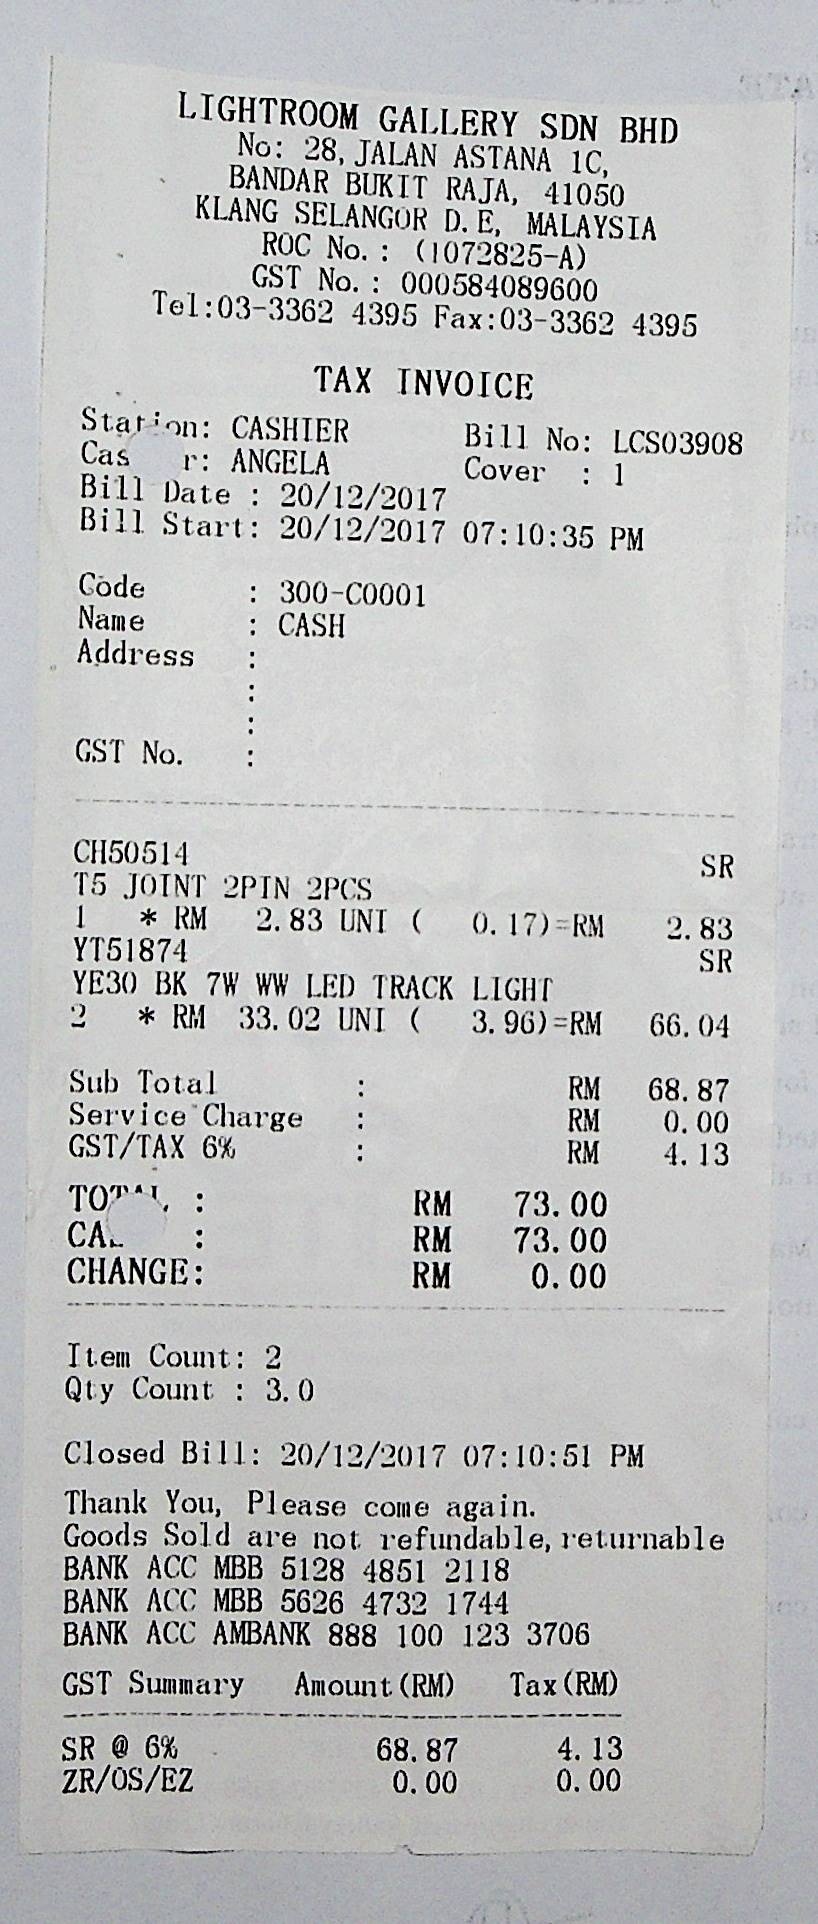
LIGHTROOM GALLERY SDN BHD
NO: 28, JALAN ASTANA 1C,
BANDAR BUKIT RAJA, 41050
KLANG SELANGOR D.E, MALAYSIA
ROC NO. : (1072825-A)
GST NO. : 000584089600
TEL:03-3362 4395 FAX:03-3362 4395
TAX INVOICE
STATION: CASHIER
BILL NO: LCS03908
CAS
COVER
BILL DATE : 20/12/2017
BILL START: 20/12/2017 07:10:35 PM
CODE
: 300-C0001
NAME
: CASH
ADDRESS
GST NO.
CH50514
SR
T5 JOINT 2PIN 2PCS
1
* RM
0.17)=RM
2.83 UNI (
2.83
YT51874
SR
YE30 BK 7W WW LED TRACK LIGHT
2
* RM
66.04
SUB TOTAL
RM
SERVICE CHARGE
RM
GST/TAX 6%
RM
TO
RM
CA
RM
CHANGE:
RM
ITEM COUNT: 2
QTY COUNT : 3.0
CLOSED BILL: 20/12/2017 07:10:51 PM
THANK YOU, PLEASE COME AGAIN.
GOODS SOLD ARE NOT REFUNDABLE, RETURNABLE
BANK ACC MBB 5128 4851 2118
BANK ACC MBB 5626 4732 1744
BANK ACC AMBANK 888 100 123 3706
GST SUMMARY
AMOUNT (RM)
TAX (RM)
SR @ 6%
68.87
4.13
ZR/OS/EZ
0.00
0.00
R: ANGELA
: 1
:
:
:
:
33.02 UNI (
3.96)=RM
:
:
:
68.87
0.00
4.13
:
:
73.00
73.00
0.00